Question: What is the appraised value of the property as recorded in the document?
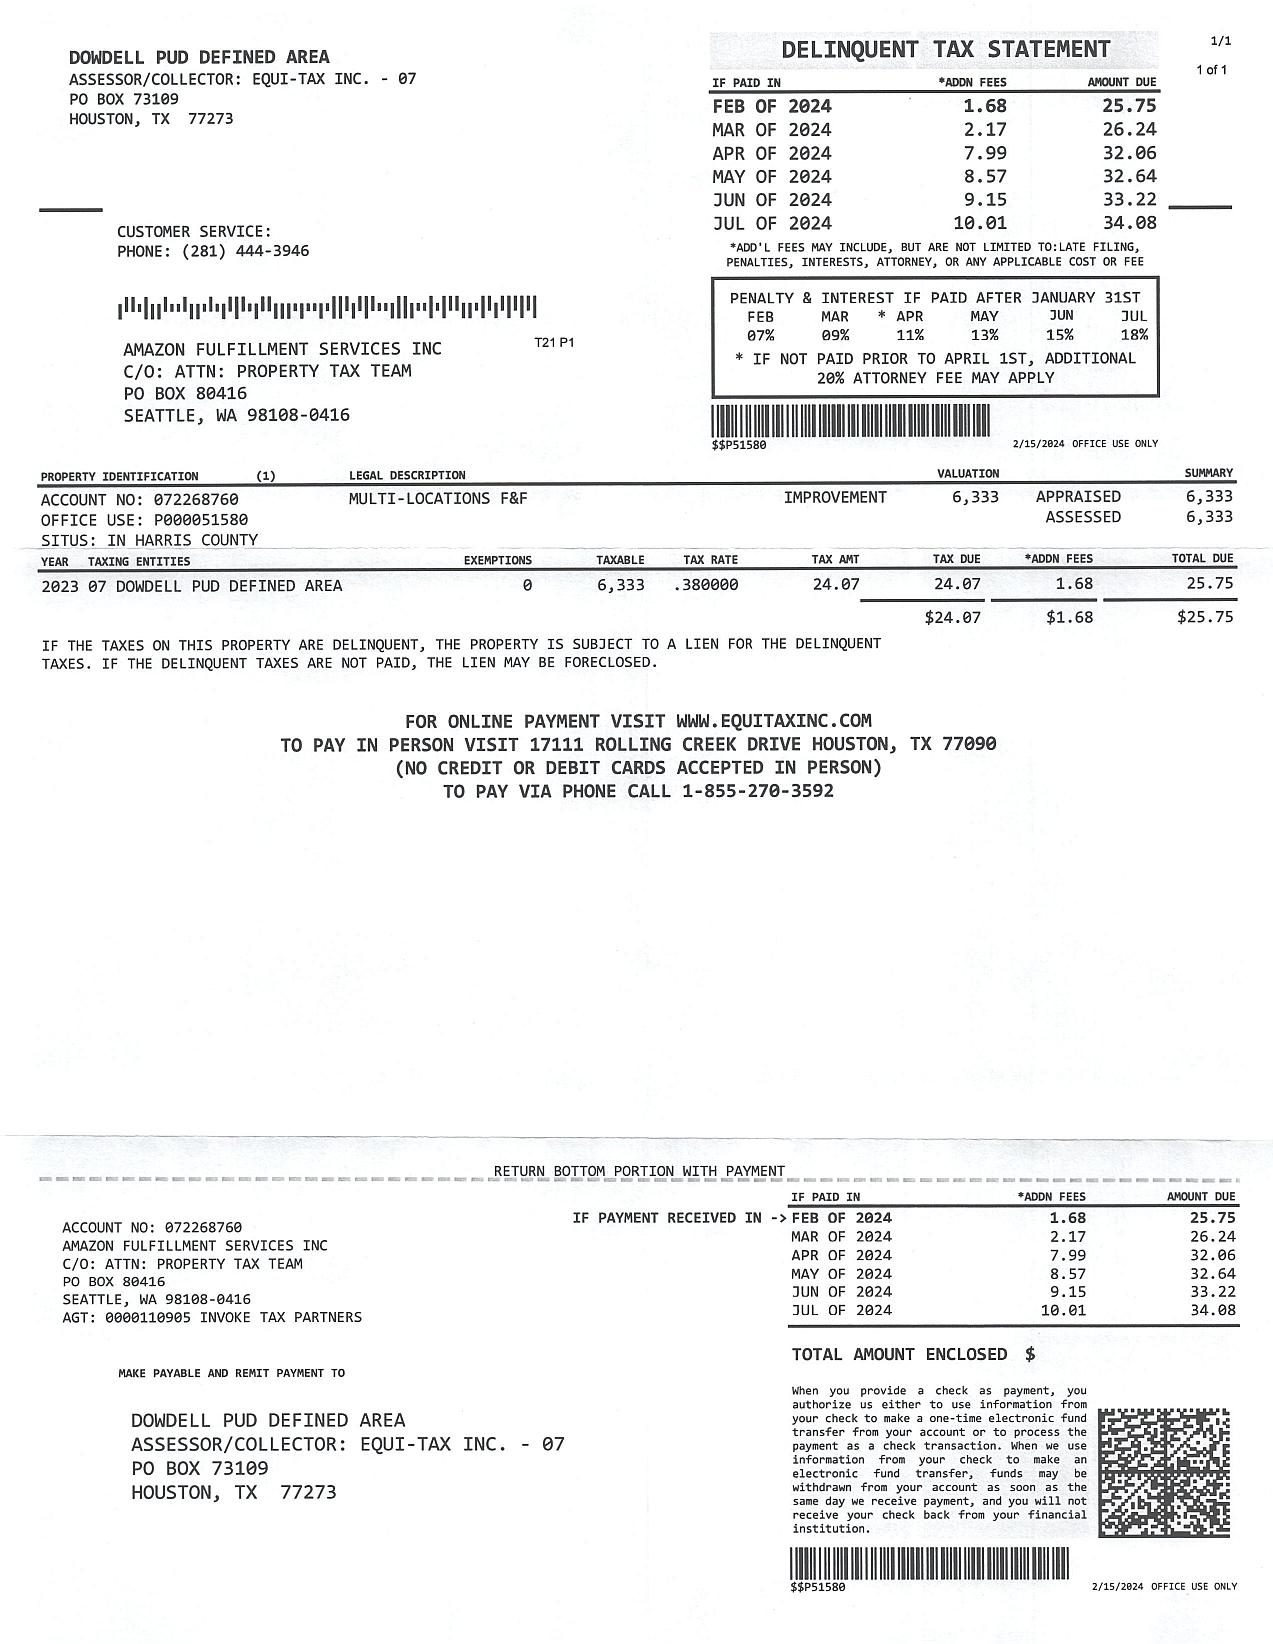
Answer: "6,333"